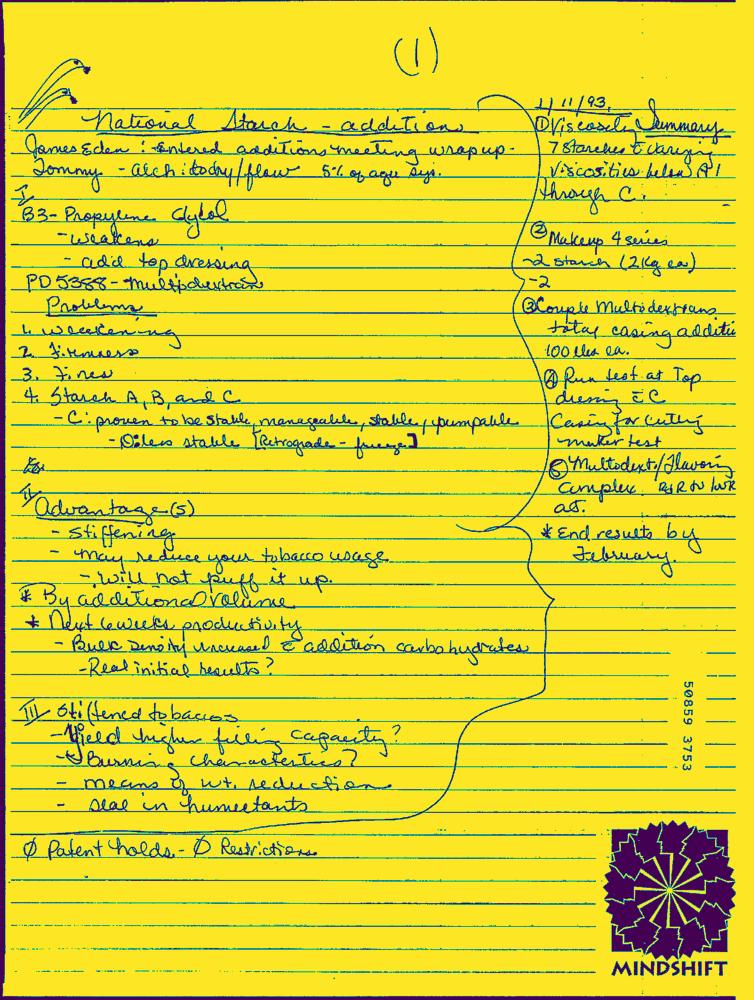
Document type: Hand-Written